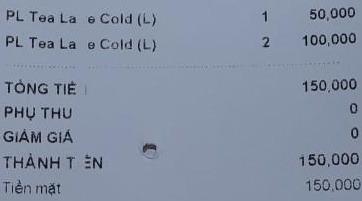
<table>
<tr>
<td>PL Tea La e Cold (L)</td>
<td>1</td>
<td>50,000</td>
</tr>
<tr>
<td>PL Tea La e Cold (L)</td>
<td>2</td>
<td>100,000</td>
</tr>
</table>

TỔNG TIỀ
150,000
PHỤ THU
0
GIẢM GIÁ
0
THÀNH T EN
150,000
Tiền mặt
150,000